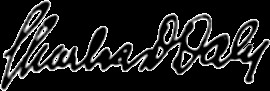
Signature of: charles dudley daly